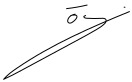
Signature of: fernando ovennell